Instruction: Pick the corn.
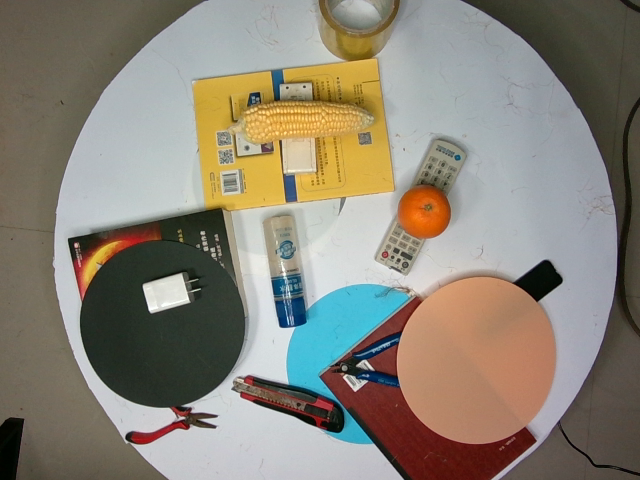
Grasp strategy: vertical